Question: What is the assessed value of the property as noted in the document?
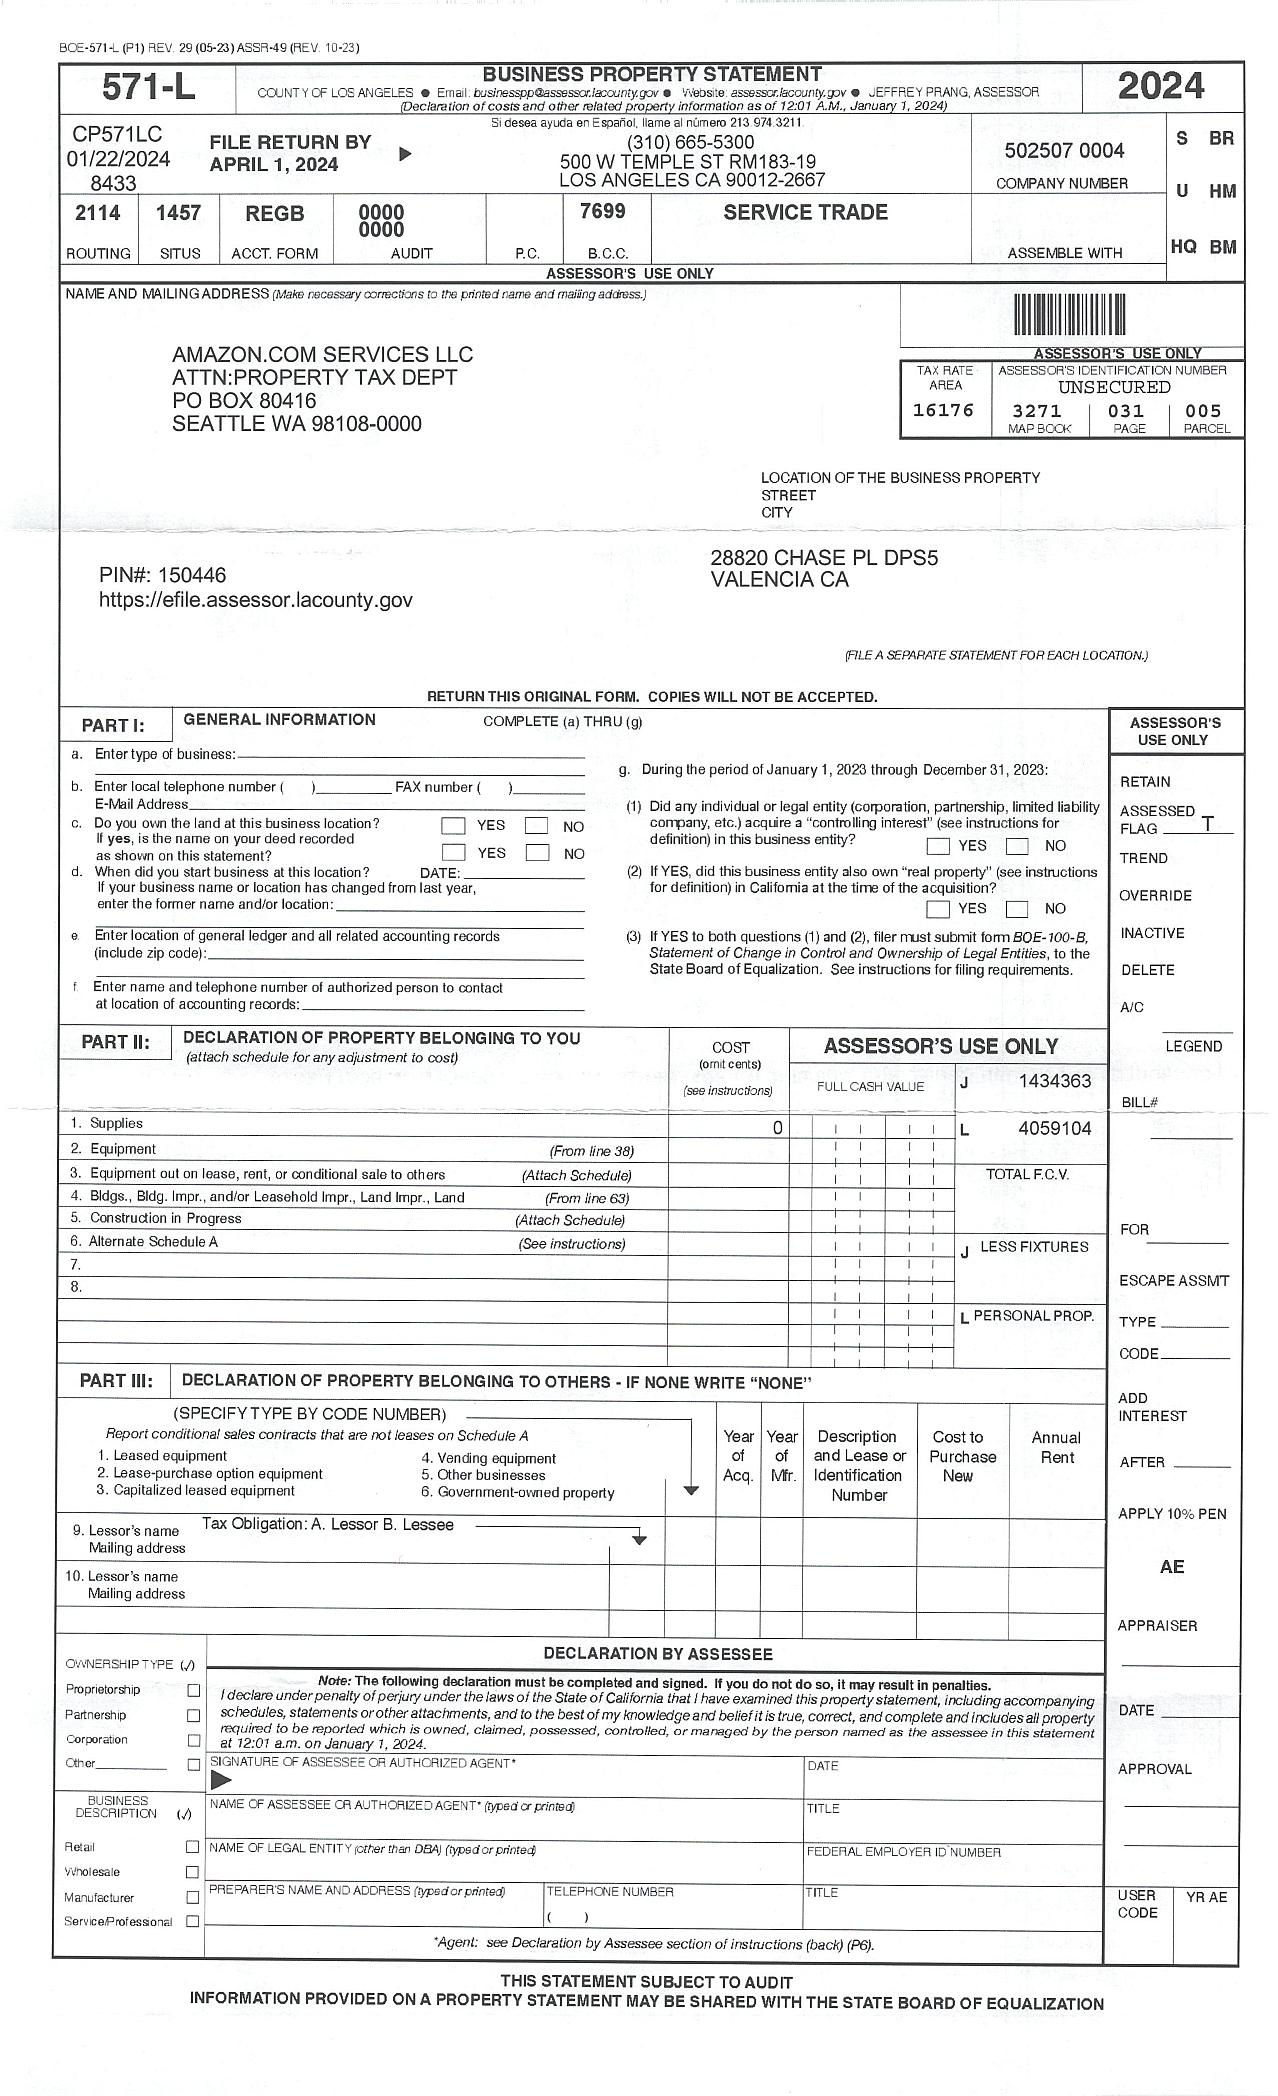
Answer: "143493"